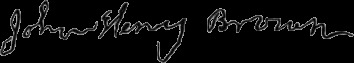
Signature of: john henry brown